Can you pull out the amount in words, numerical amount, payee's name, date of the cheque, and the bank's name from the image?
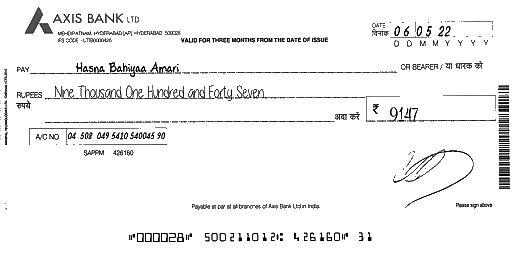
amt_in_words: Nine Thousand One Hundred and Forty Seven
amt_in_figures: 9147
payee_name: Hasna Bahiyaa Amari
bank_name: AXIS BANK
cheque_date: 06/05/22